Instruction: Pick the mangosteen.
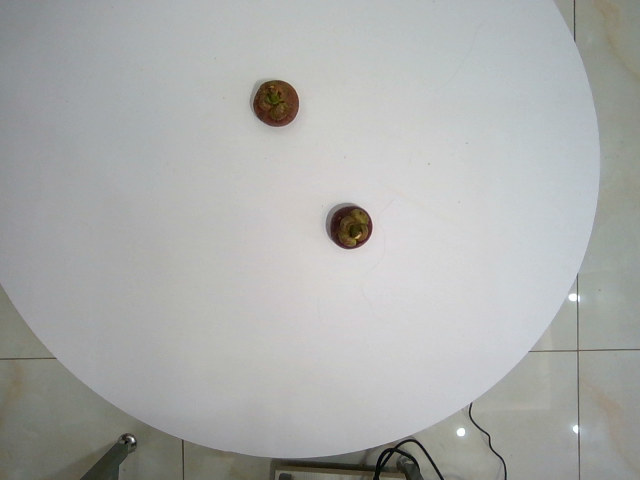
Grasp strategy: vertical